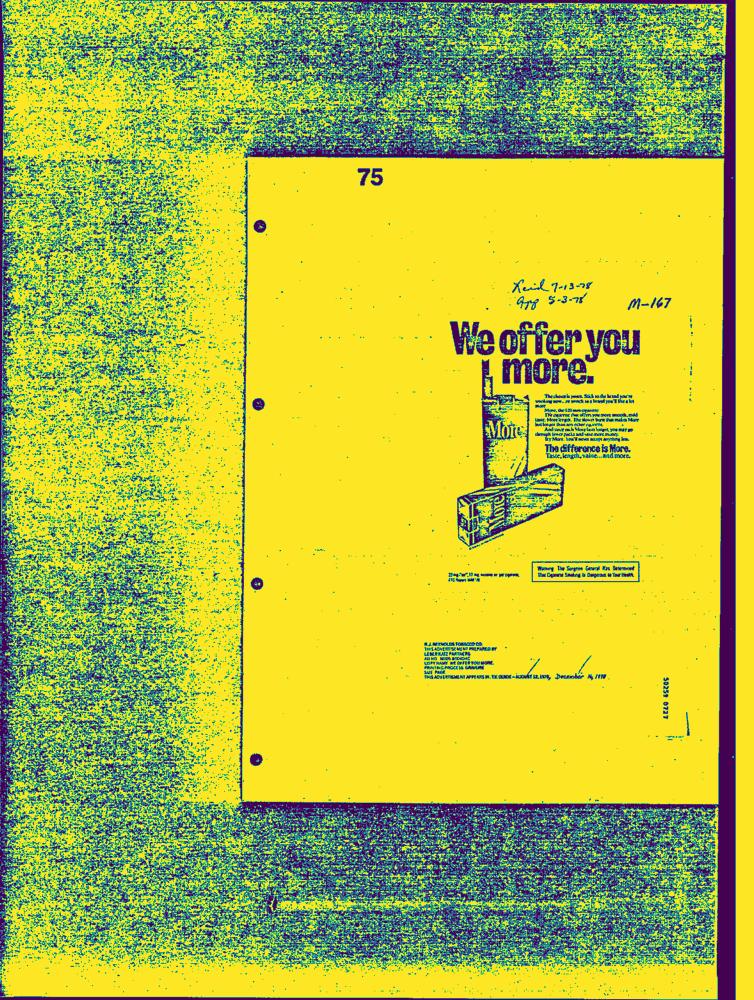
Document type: AD